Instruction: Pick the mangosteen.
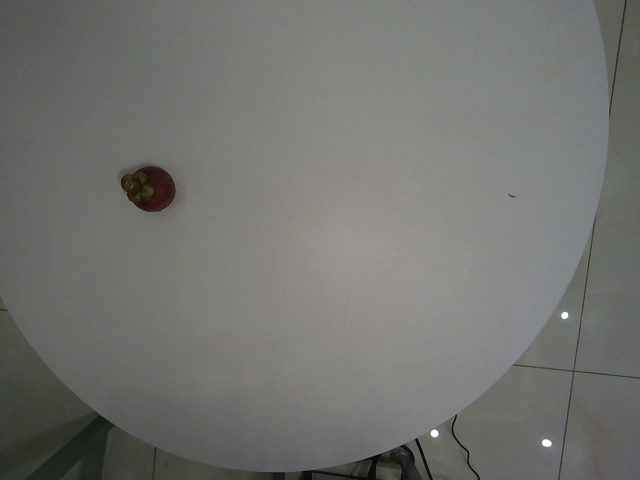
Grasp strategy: vertical